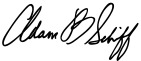
Signature of: adam schiff